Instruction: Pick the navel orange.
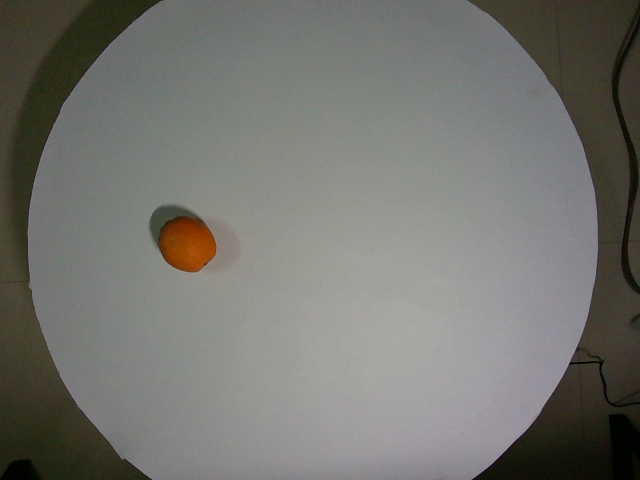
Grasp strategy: vertical